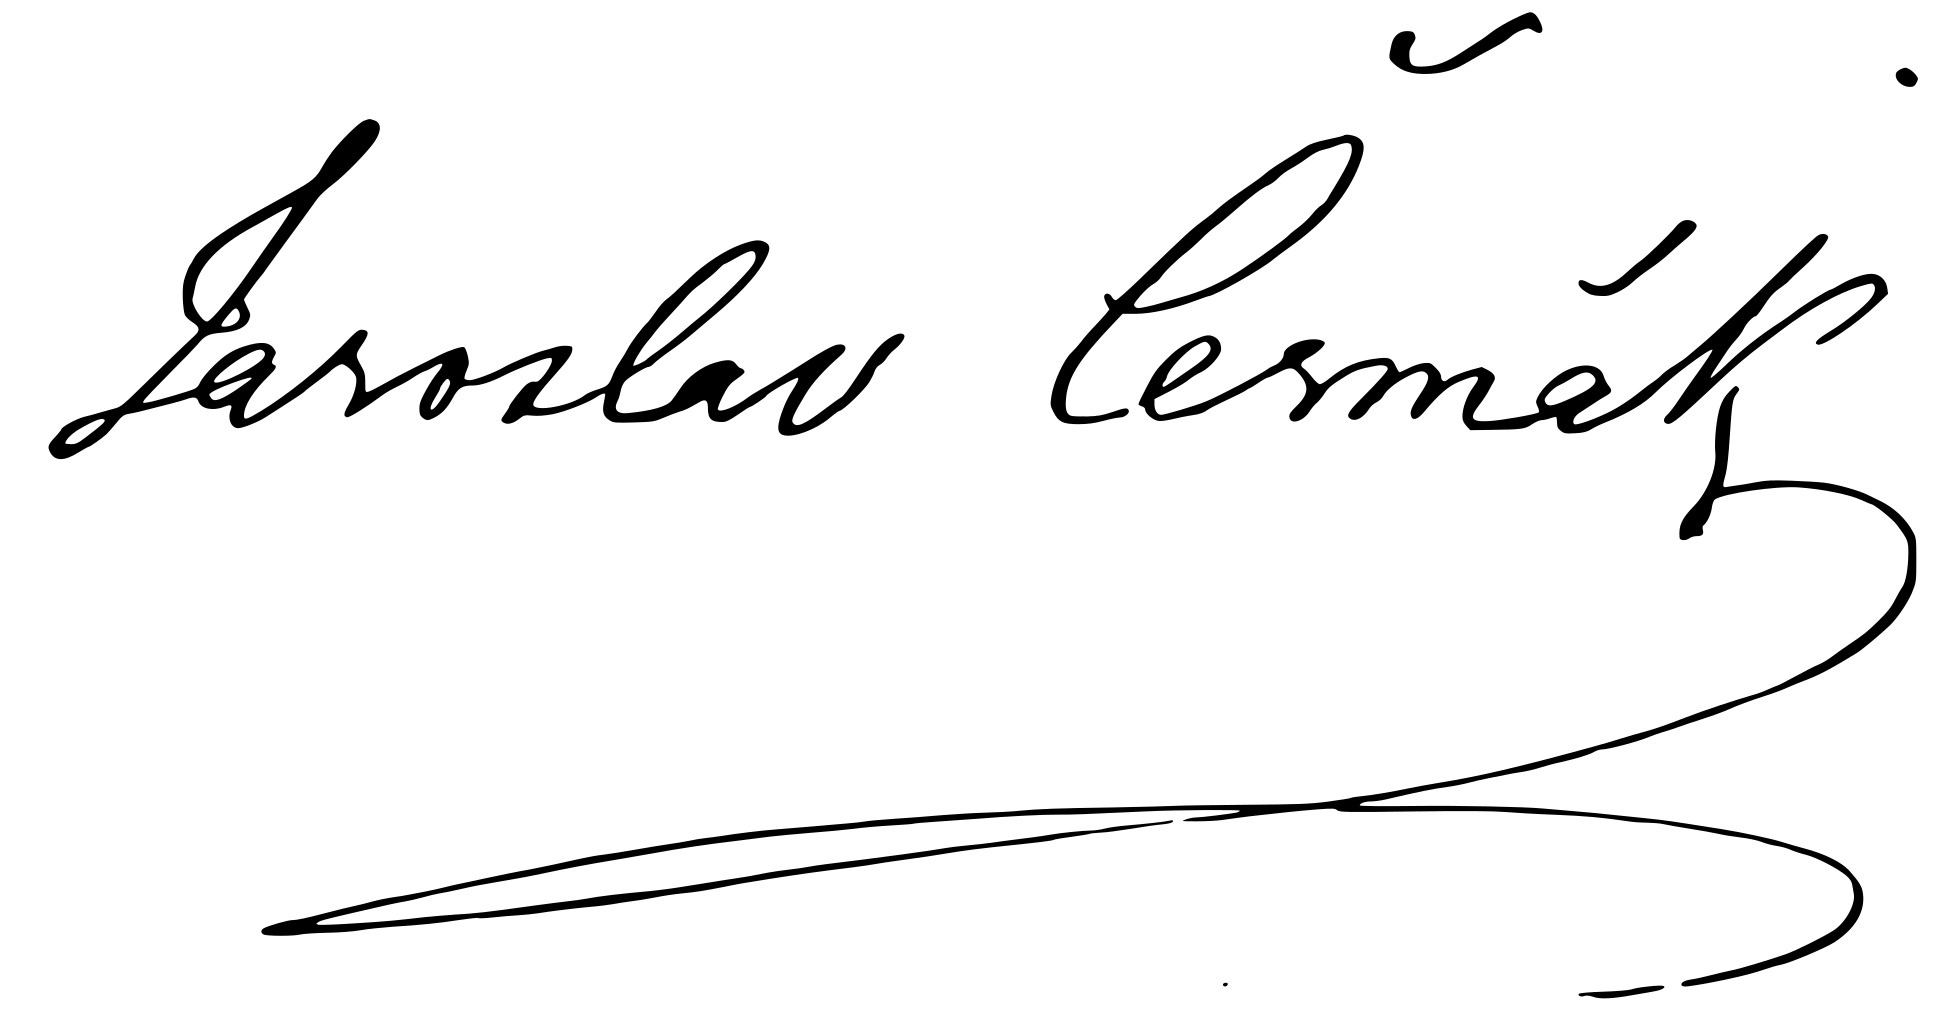
Signature of: jaroslav čermák